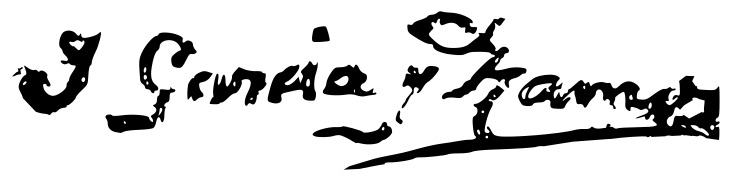
Signature of: josé garcía y ramos